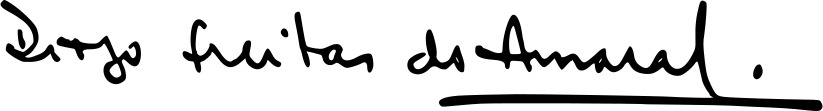
Signature of: diogo de freitas do amaral